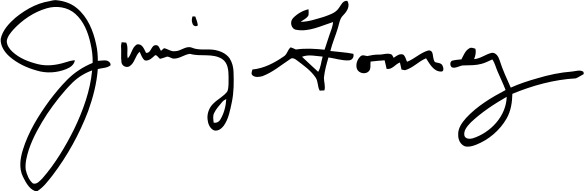
Signature of: jimmy gomez